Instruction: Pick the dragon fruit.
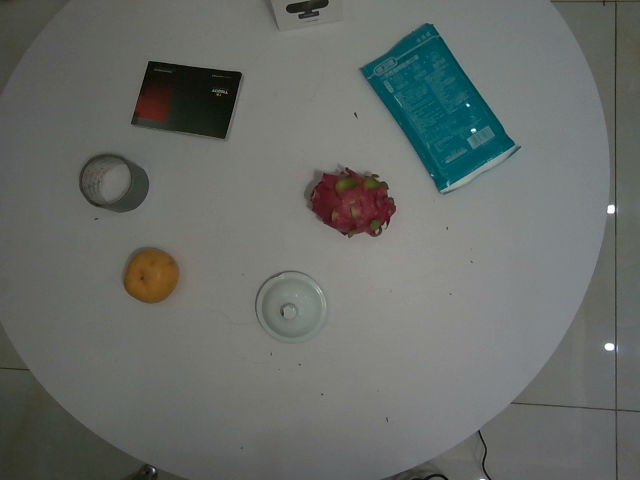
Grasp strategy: vertical